Question: What could the diagnosis suggest?
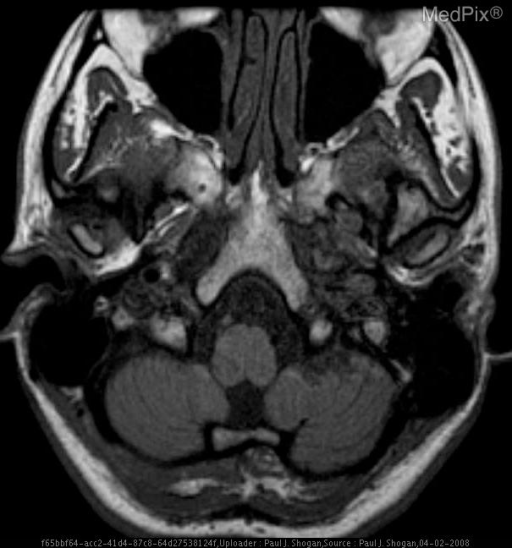
Answer: The possible diagnosis includes Dissection
Racemose Capillary Telangiectasia.